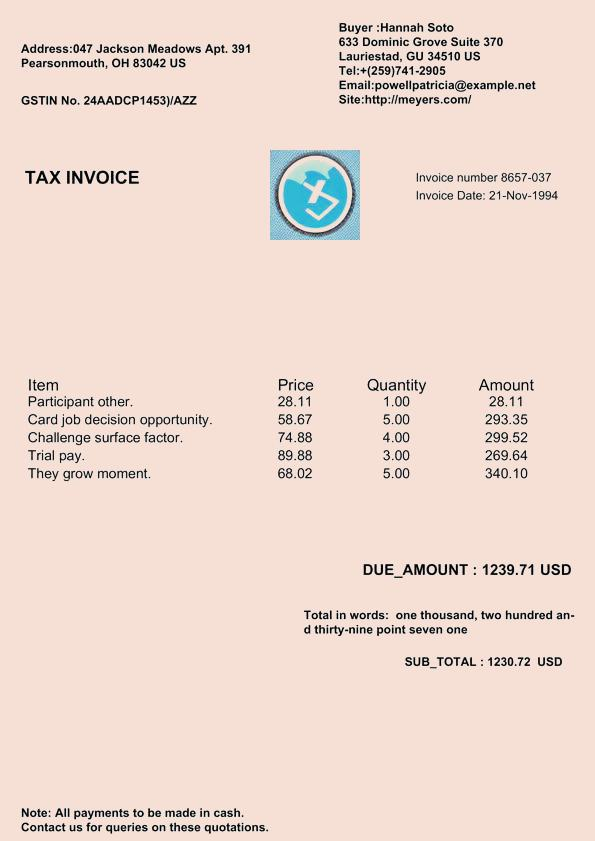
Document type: Invoice